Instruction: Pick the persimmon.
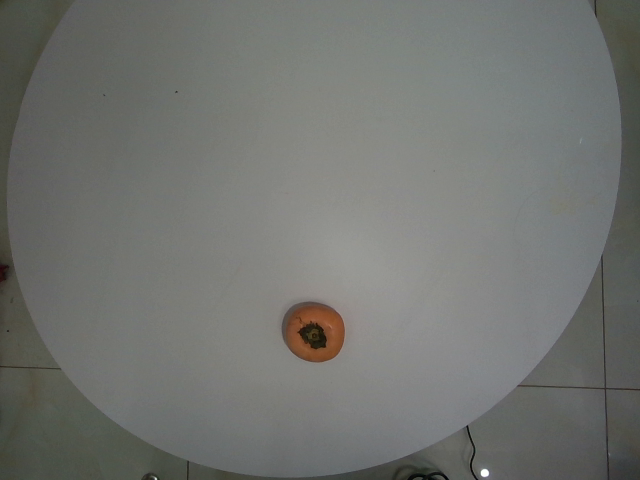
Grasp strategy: vertical